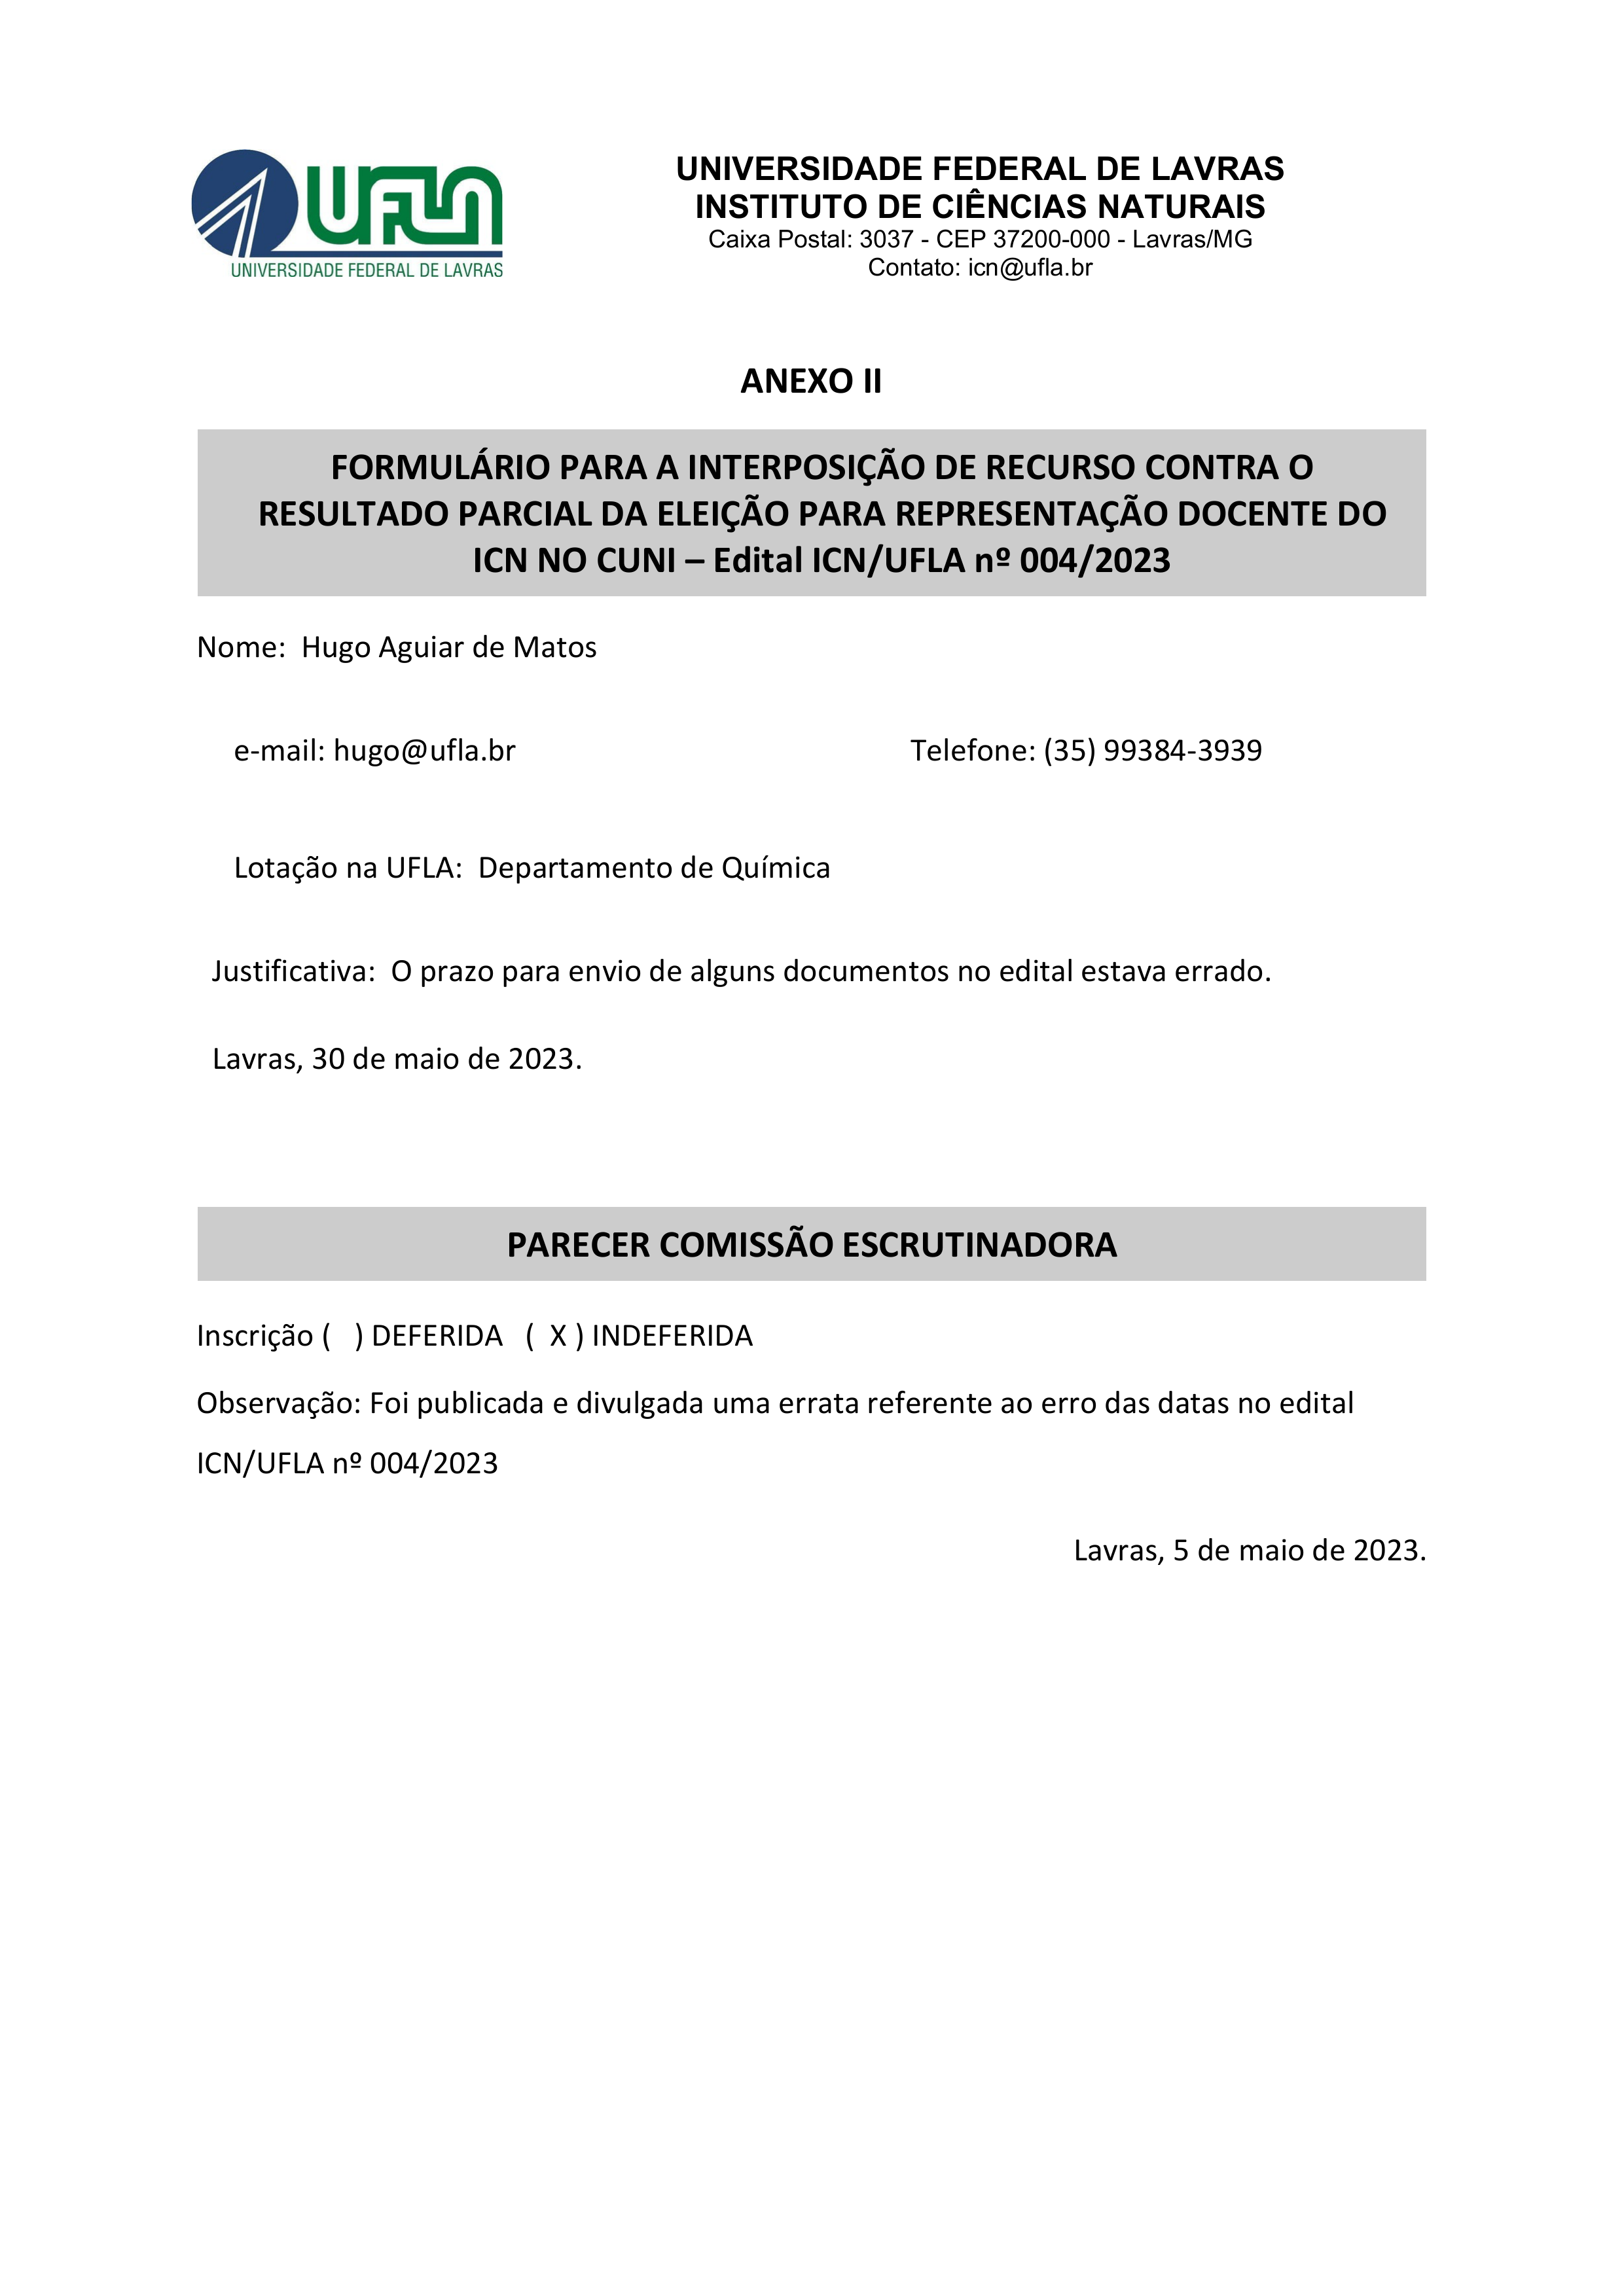
UNIVERSIDADE FEDERAL DE LAVRAS
UFLA
INSTITUTO DE CIÊNCIAS NATURAIS
Caixa Postal: 3037 - CEP 37200-000 - Lavras/MG
Contato: icn@ufla.br
UNIVERSIDADE FEDERAL DE LAVRAS
ANEXO II
FORMULÁRIO PARA A INTERPOSIÇÃO DE RECURSO CONTRA O RESULTADO PARCIAL DA ELEIÇÃO PARA REPRESENTAÇÃO DOCENTE DO ICN NO CUNI — Edital ICN/UFLA nº 004/2023
Nome:
Hugo Aguiar de Matos
e-mail:
hugo@ufla.br
Telefone:
(35)99384-3939
Lotação na UFLA:
Departamento de Química
Justificativa:
O prazo para envio de alguns documentos no edital estava errado.
Lavras, 30 de maio de 2023.
PARECER COMISSÃO ESCRUTINADORA
Inscrição
() DEFERIDA
INDEFERIDA
(X)
Observação:
Foi publicada e divulgada uma errata referente ao erro das datas no edital ICN/UFLA nº 004/2023
Lavras, 5 de maio de 2023.